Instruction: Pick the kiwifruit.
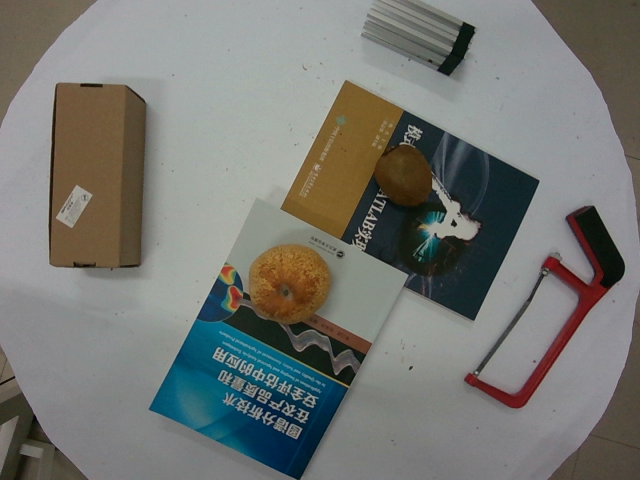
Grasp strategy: vertical